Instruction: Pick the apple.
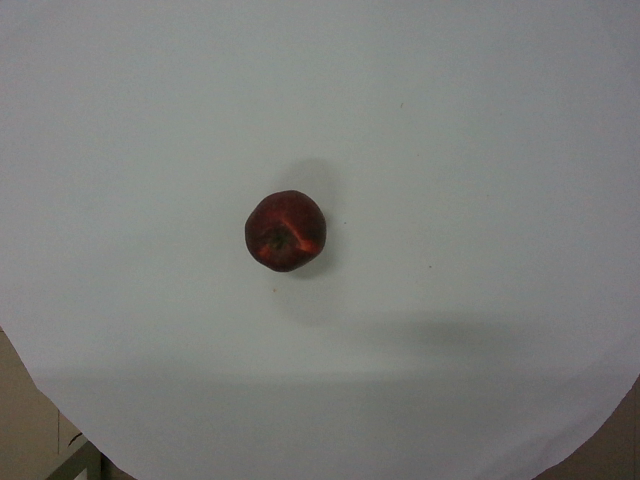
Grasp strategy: vertical